Question: What is the potential diagnosis?
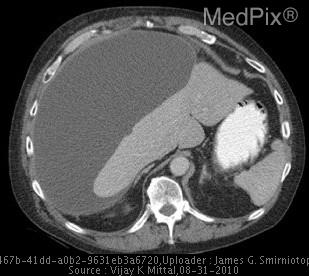
Answer: The possible diagnosis includes •  Hepatic Pseudocyst
•  Hepatic Subcapsular Hematoma
•  Biloma (bile collection)
•  Abscess.